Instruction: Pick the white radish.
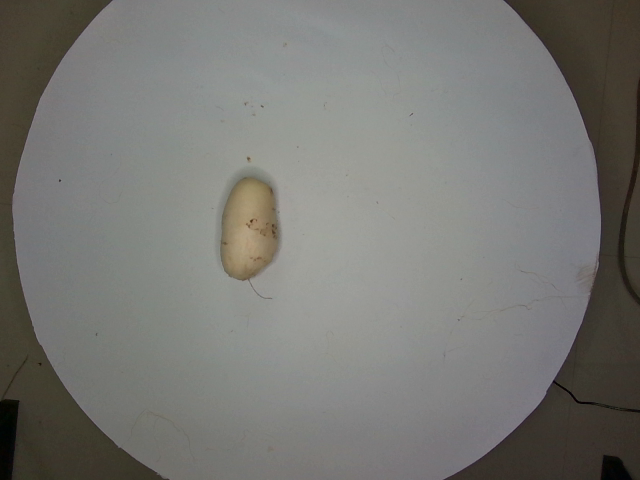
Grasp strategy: vertical